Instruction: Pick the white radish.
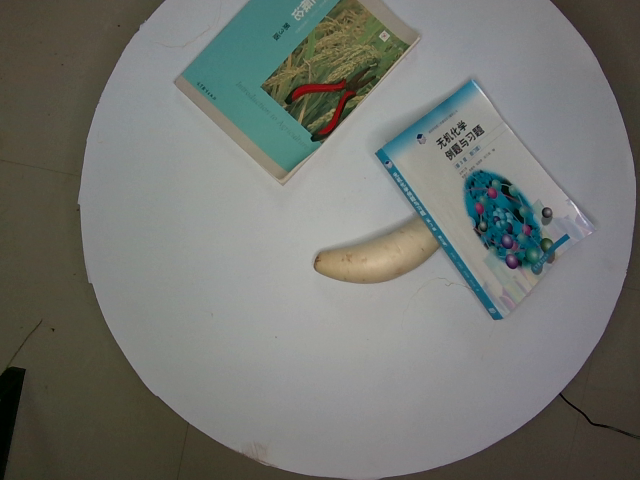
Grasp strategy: vertical